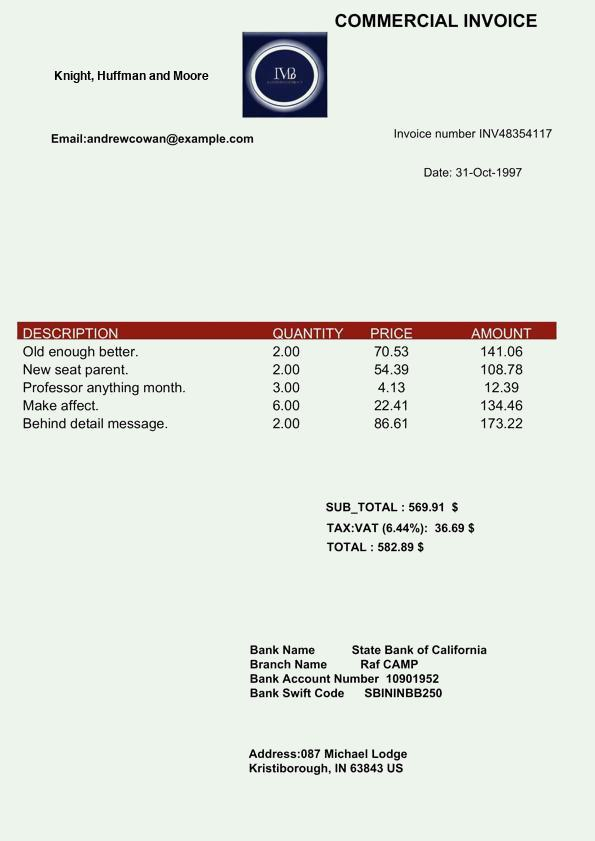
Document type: Invoice